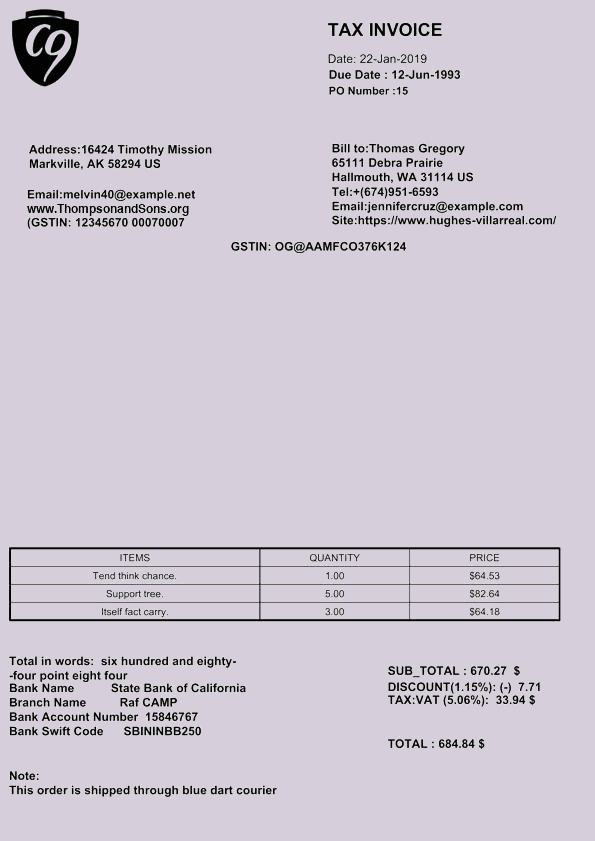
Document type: Invoice